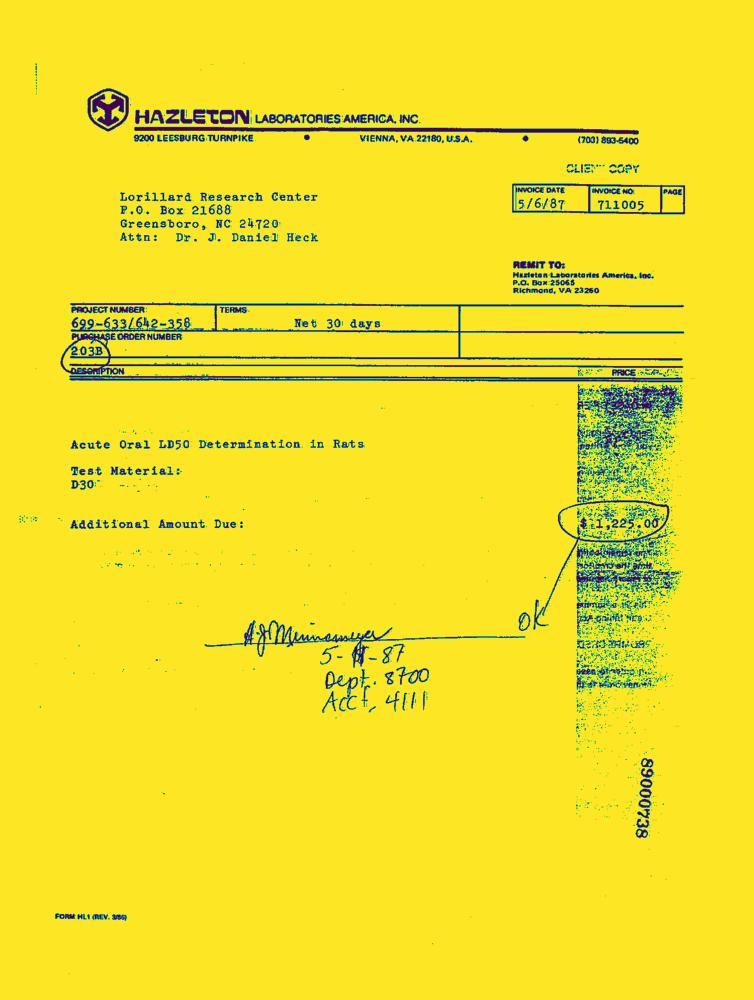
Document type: Invoice-Doc